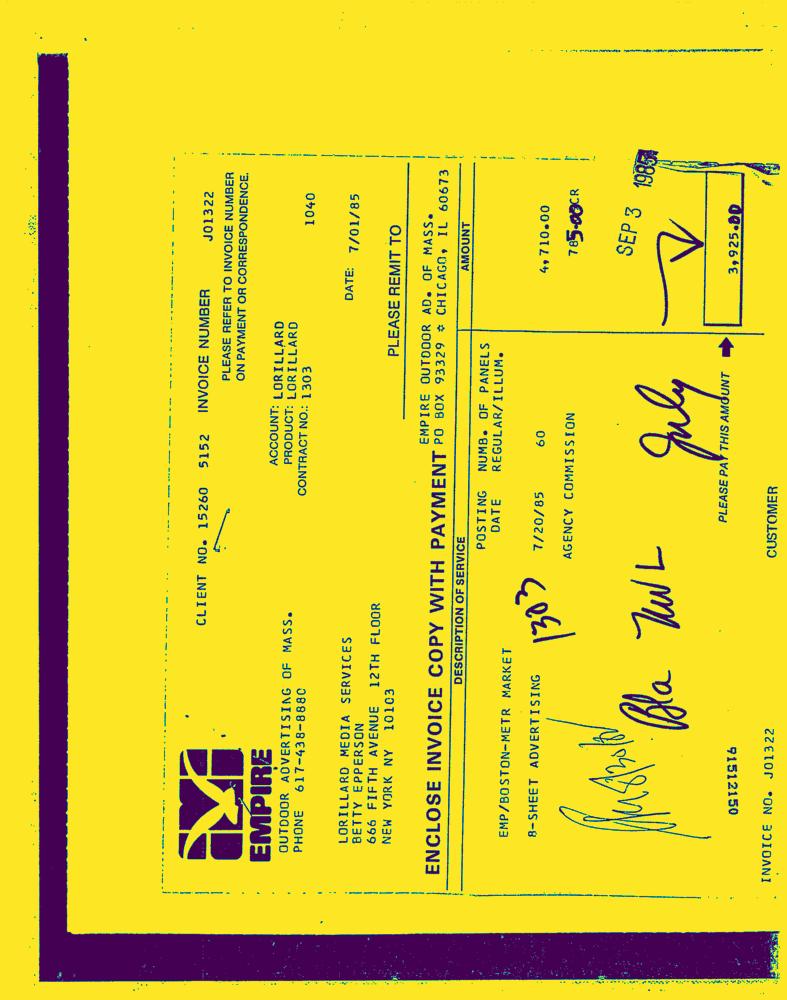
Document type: Invoice-Doc